Question: What is the suspected problem?
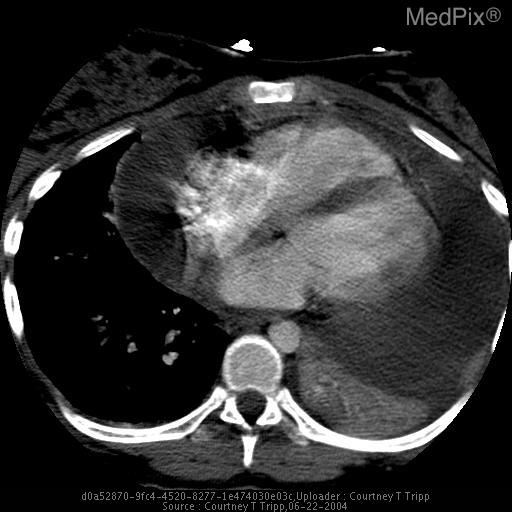
Answer: The findings suggest A very large pericardial effusion is seen which does not enhance with contrast, and which is hypodense when compared to adjacent heart.  Additionally, there is a left pleural effusion with area of compressive atelectasis in left lower lobe.. Large pericardial effusion. The patient might have a history of Patient is a 19 year-old female, 24 weeks pregnant, with history of systemic lupus erythematosus. Pt now presents with pleuritic chest pain. Pt denies SOB..